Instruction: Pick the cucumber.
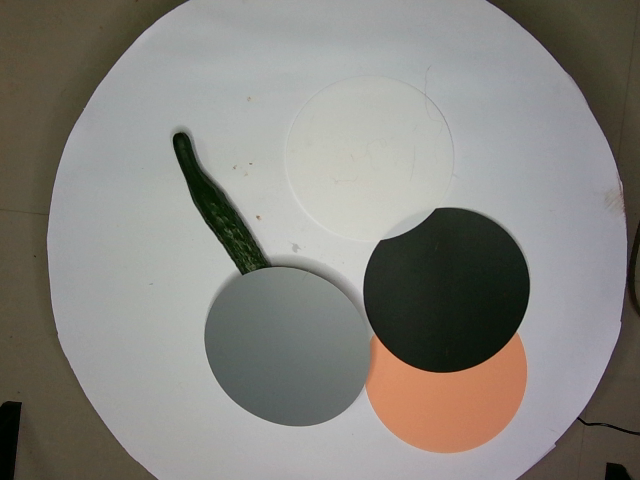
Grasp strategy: vertical